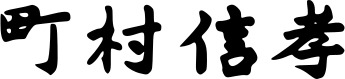
Signature of: nobutaka machimura